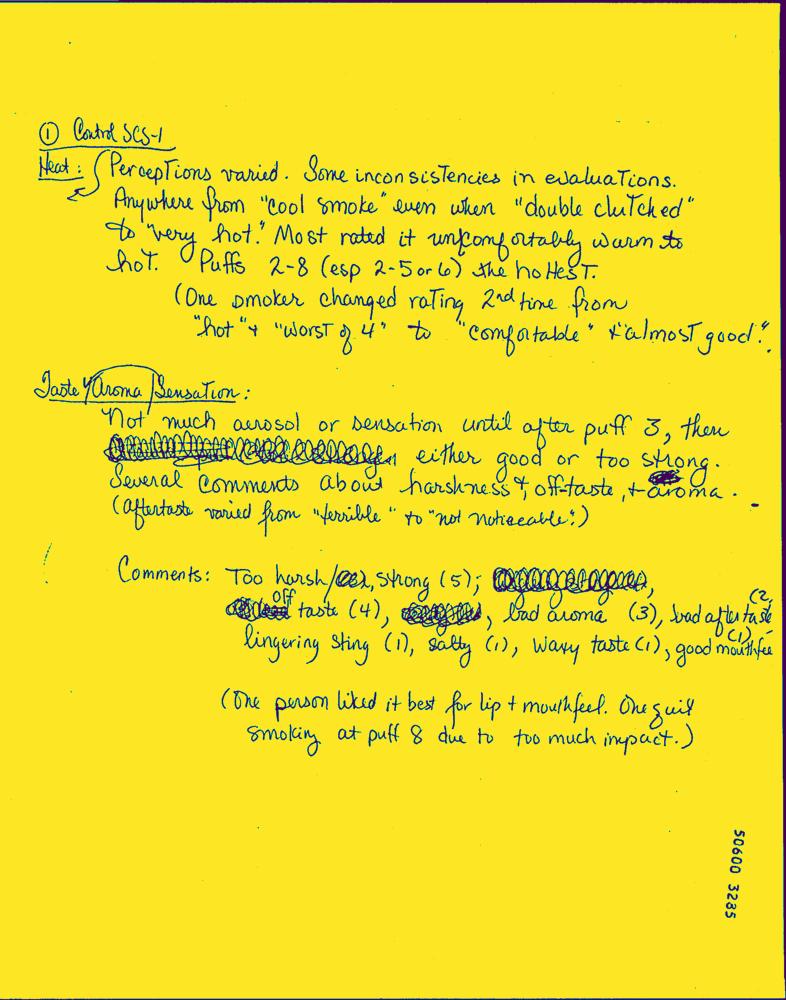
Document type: Hand-Written